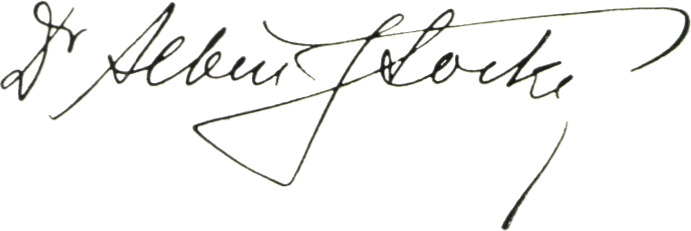
Signature of: albín stocký